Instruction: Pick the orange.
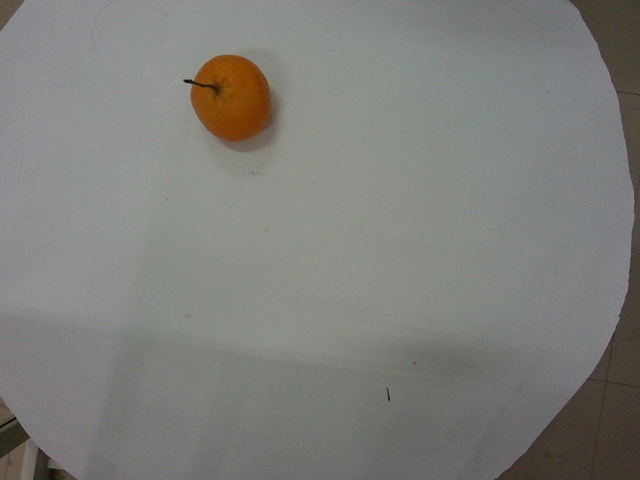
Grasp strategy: vertical